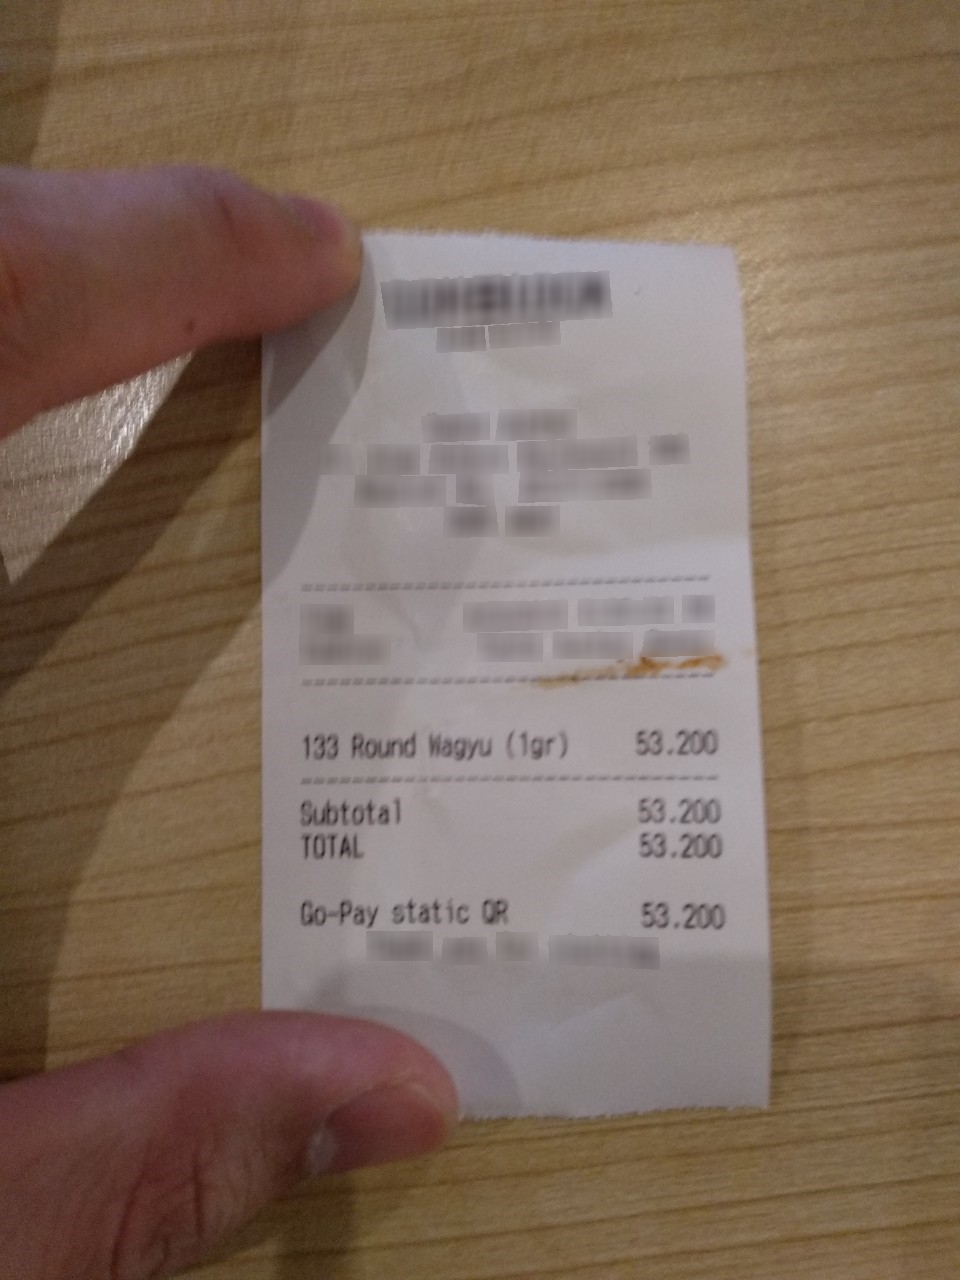
Number of items: 3
Subtotal: 53.200
Total: 53.200
OCR text regions:
text: Round
text: Wagyu
text: (1gr)
text: 133
text: 53.200
text: Subtotal
text: 53.200
text: TOTAL
text: 53.200
text: Go-Pay
text: static
text: OR
text: 53.200